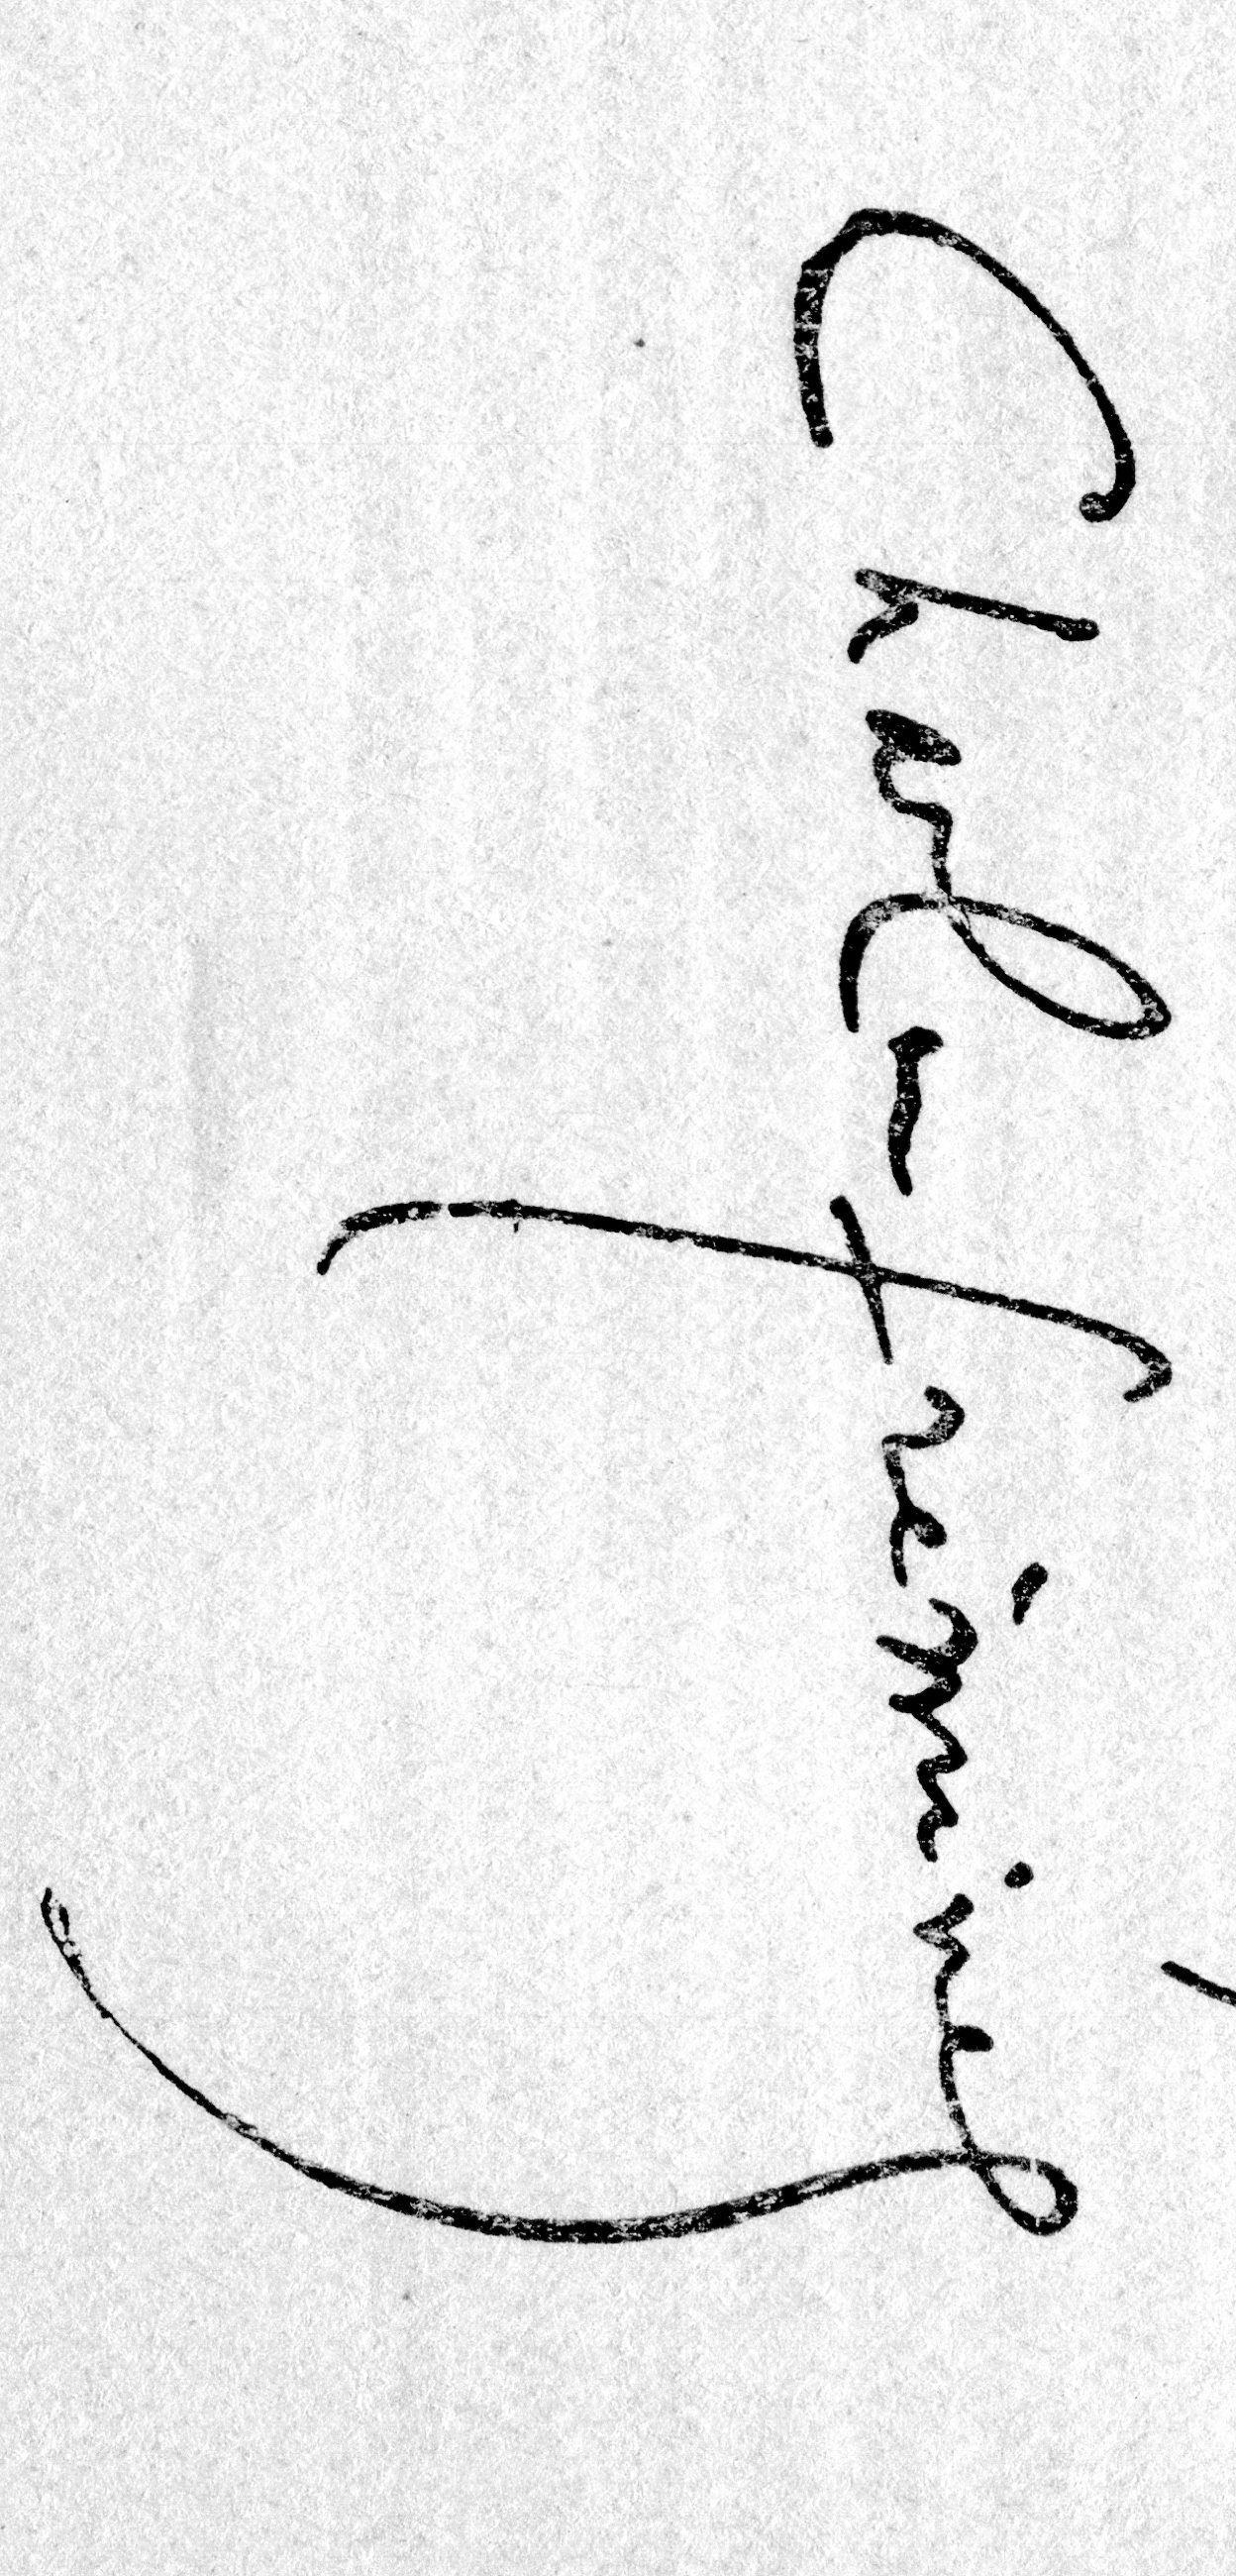
Signature of: charles frémine